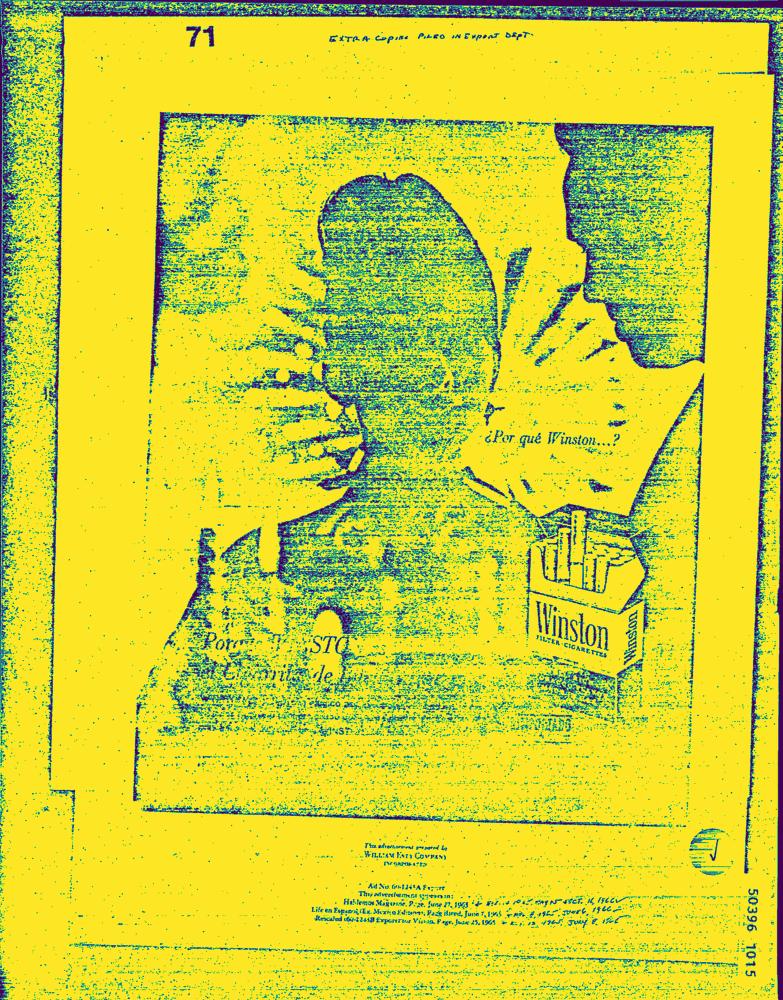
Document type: AD